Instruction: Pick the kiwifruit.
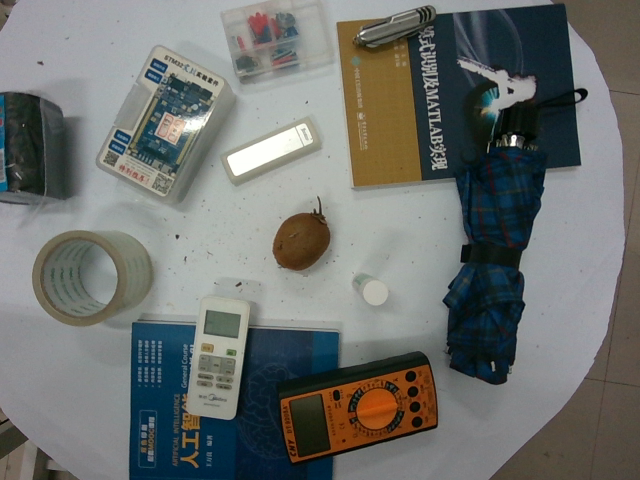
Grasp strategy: vertical